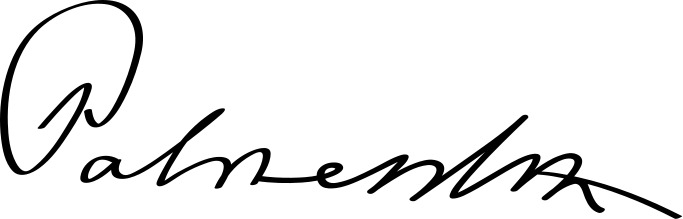
Signature of: henry temple 3rd viscount palmerston